Question: Explain the disease:
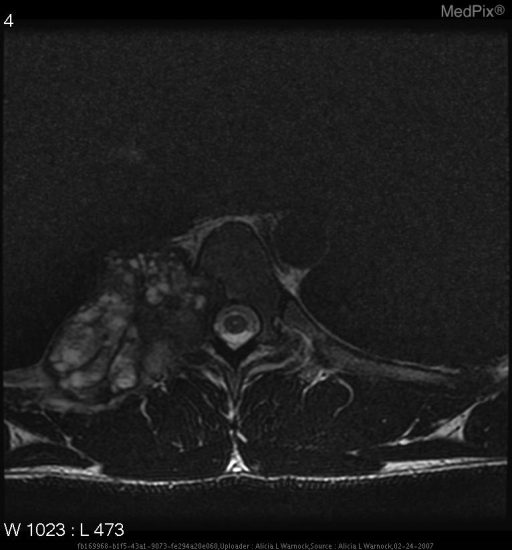
Answer: The disease is discussed as: The following list describes some familiar features tumors of the chondro-osseous origin, with mean age of presentation, most common anatomic location, likely radiographic findings, and histologic correlation given for each tumor.

chondroblastoma
•  20's
•  long bones, femur
•  lobulated mass, scalloped cortical margins, calcifications, cysts
•  chondroid matrix

chondromyxoid fibroma
•  20's & 30's
•  metaphysis of tibula/fibula
•  eccentric lytic lesion, decreased signal on T1
•  chondroid matrix with cytologic features of anaplastic processes

osteochondroma
•  teens & 20's
•  long bones, around knee
•  can be exophytic, but generally subperiosteal
•  osteoid and cartilage

giant cell
•  25-40
•  long bones
•  solitary, locally aggressive, highly expansile
•  giant cells

enchondroma
•  30's
•  long bones
•  oval, lytic, scalloped cortex
•  cartilage with layer of smooth, thin bone surrounding

chondrosarcoma
•  50's & 60's
•  femur, humerus, ribs, pelvis
•  luceny, calcifications, scalloped edges, and extension into soft tissues
•  cartilage with anaplasia

osteoblastoma, aggressive variant
•  20's
•  spine - vertebra and posterior elements
•  varies - lucent to sclerotic, can be expansile, adjacent bone thinning
•  osteoid, osteoblasts, spindle cells, cartilage (rare)

osteosarcoma
•  teens - 30's
•  long bones (knee)
•  vary - lytic, sclerotic, mixed
•  osteoblasts, chondroblasts, fibroblasts